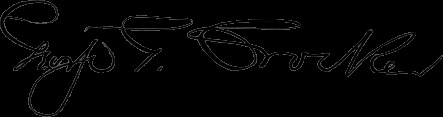
Signature of: george glover crocker